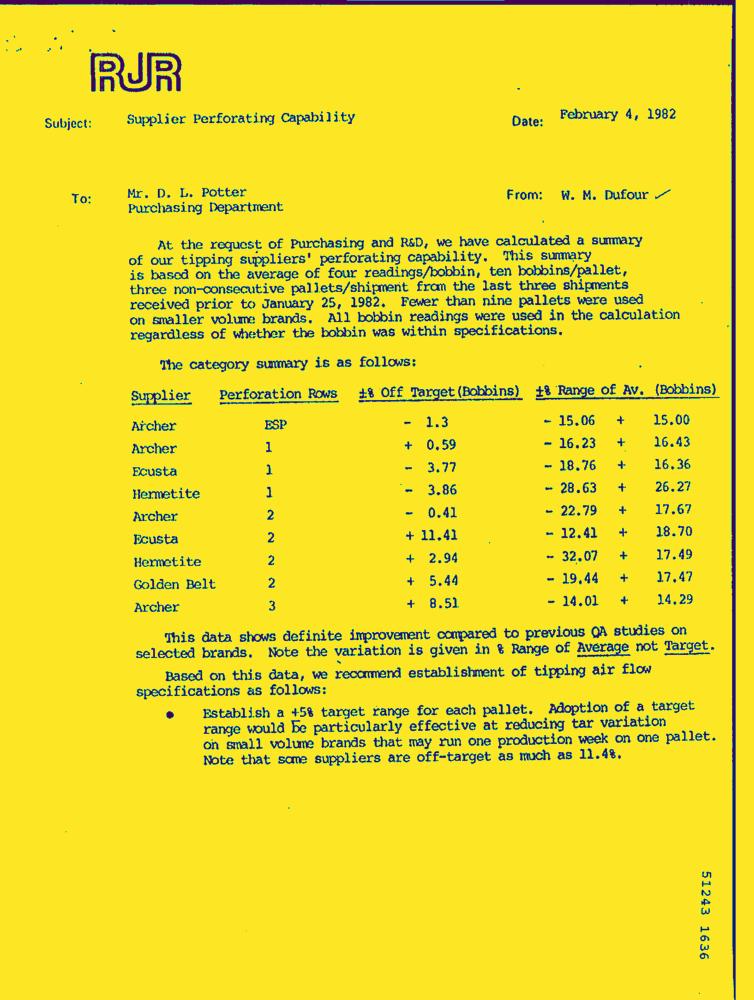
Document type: Letter-Doc